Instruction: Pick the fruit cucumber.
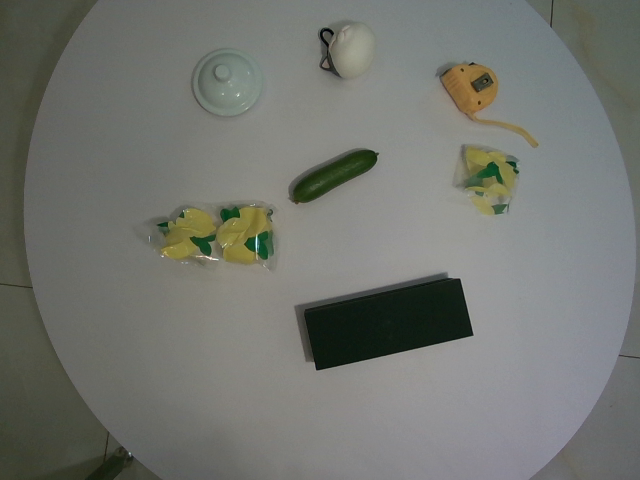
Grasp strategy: vertical